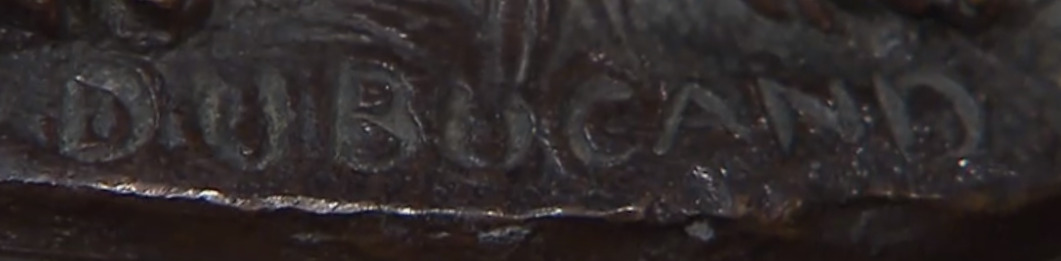
Signature of: alfred dubucand